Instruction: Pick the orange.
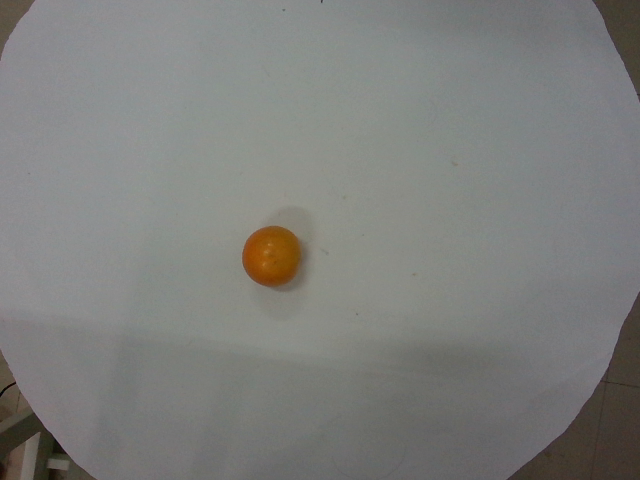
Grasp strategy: vertical